Question: What do the imaging results show?
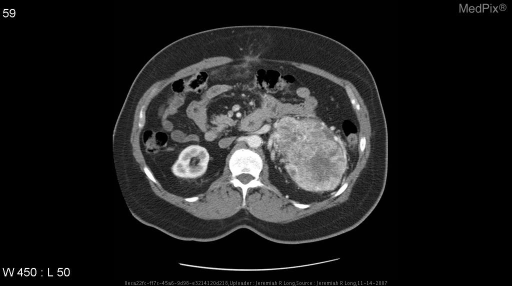
Answer: The imaging shows Axial CT images after intravenous contrast material administration demonstrate an aggressive enhancing heterogenous exophytic mass arising from the upper pole of the left kidney and extending into the left renal vein.  The inferior vena cava remains patent. A small ventral hernia is also noted. Axial CT images after intravenous contrast material administration demonstrate an aggressive enhancing heterogenous exophytic mass arising from the upper pole of the left kidney and extending into the left renal vein.  The inferior vena cava remains patent. A small ventral hernia is also noted..